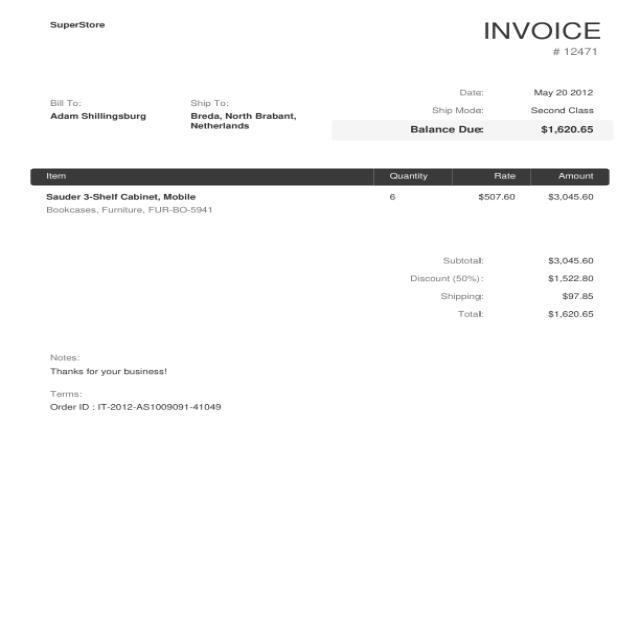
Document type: Invoice